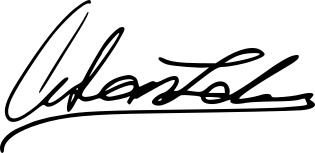
Signature of: adam leber